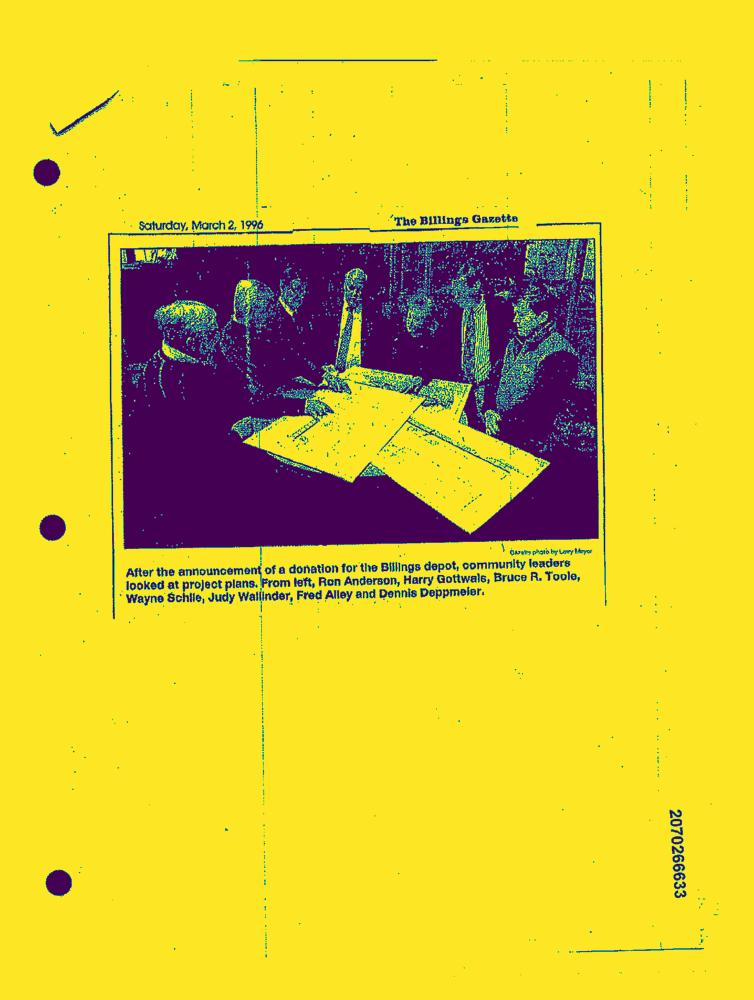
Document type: News-Article